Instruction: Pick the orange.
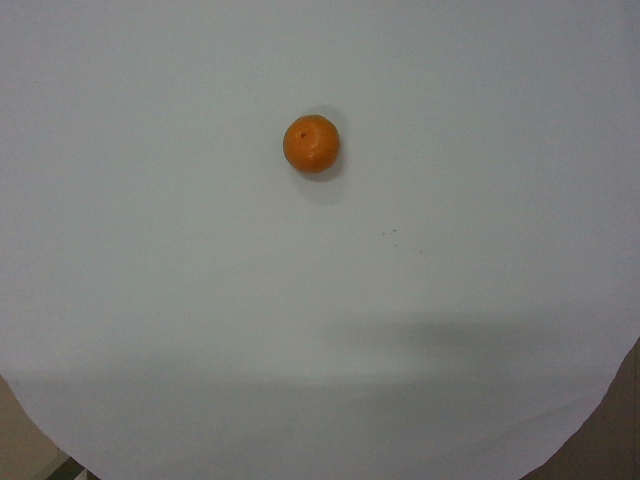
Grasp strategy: vertical